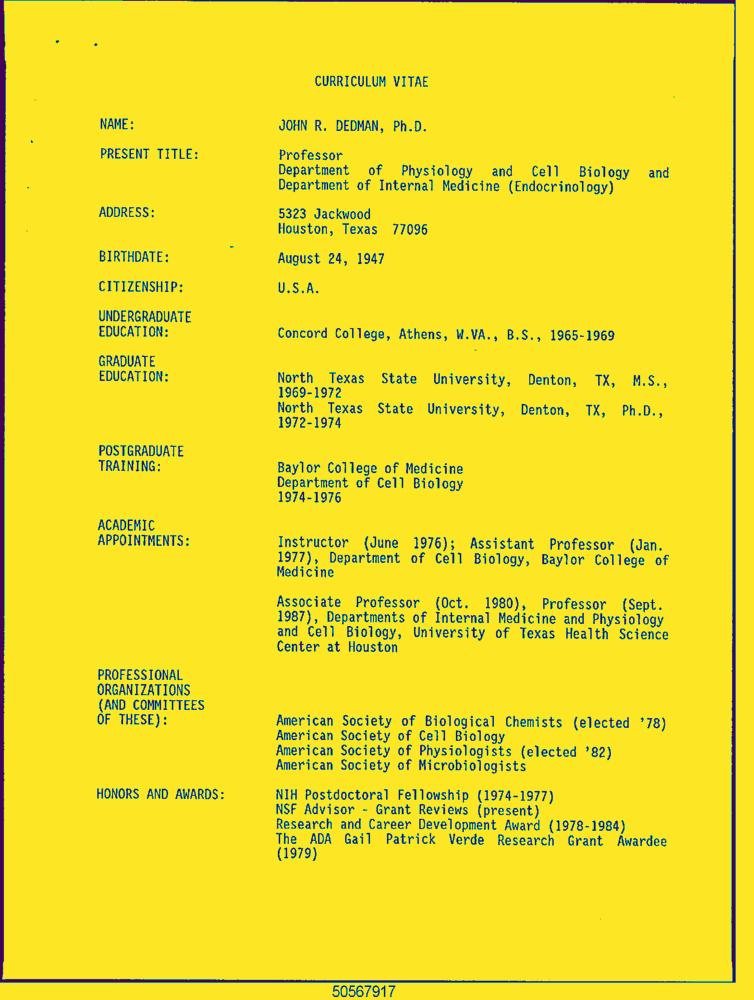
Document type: Resume-Doc